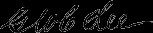
Signature of: george washington custis lee